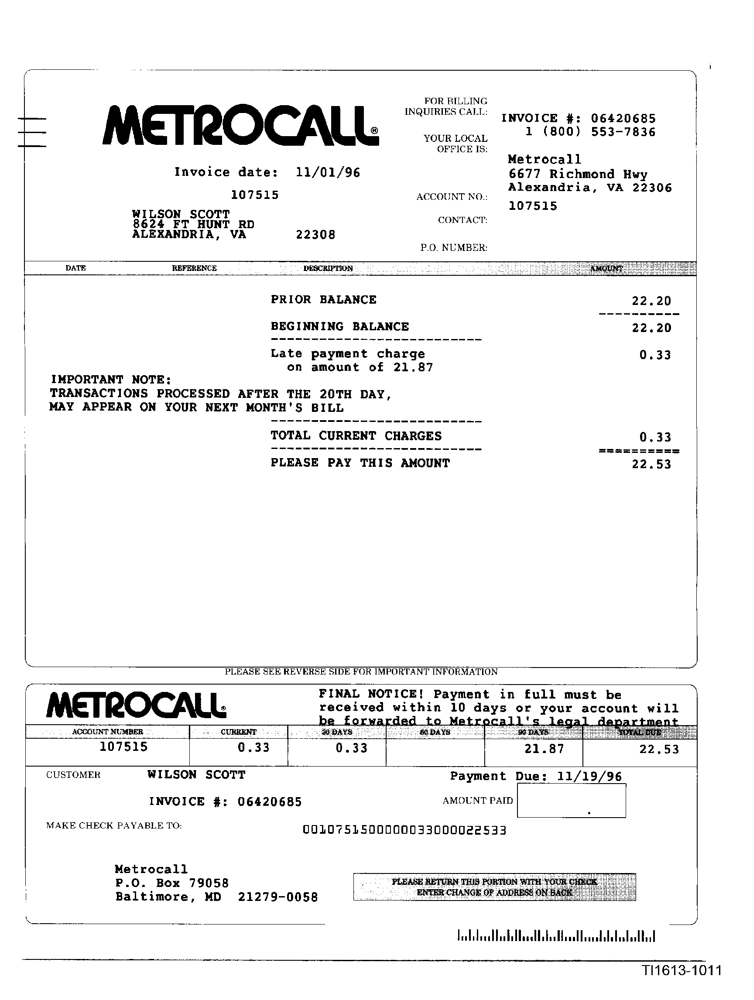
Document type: Invoice